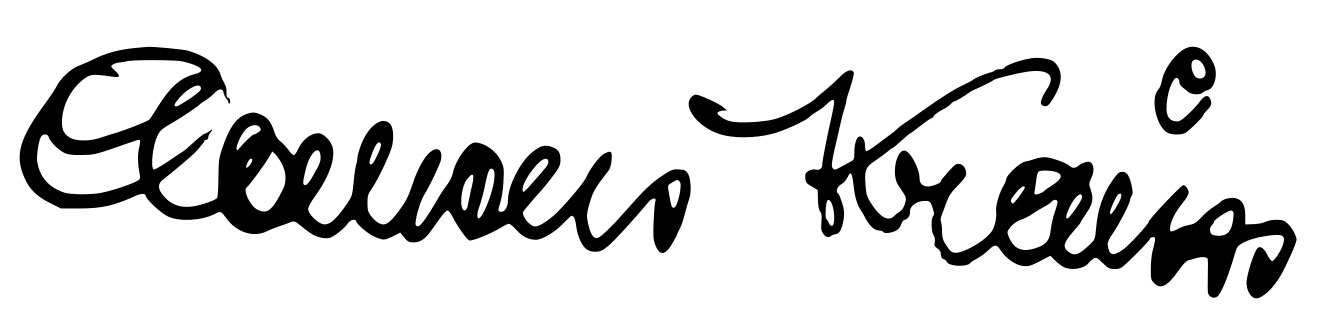
Signature of: clemens krauss